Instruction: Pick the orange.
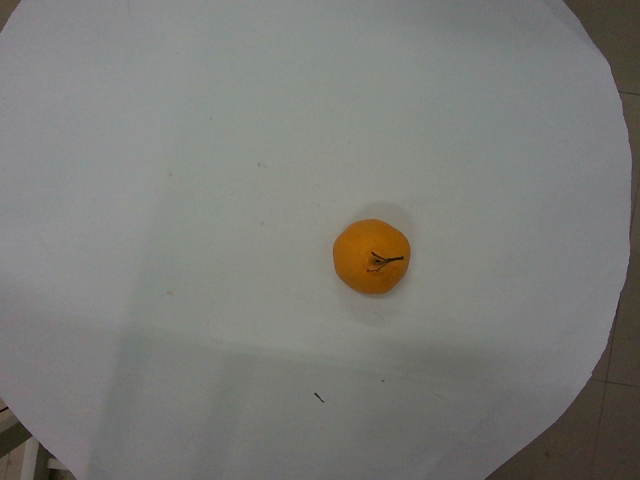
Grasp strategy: vertical